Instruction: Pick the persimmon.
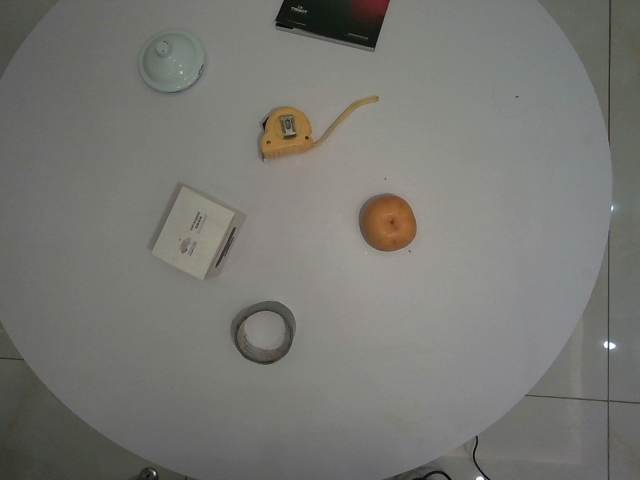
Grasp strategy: vertical